Question: How is the property described in the document?
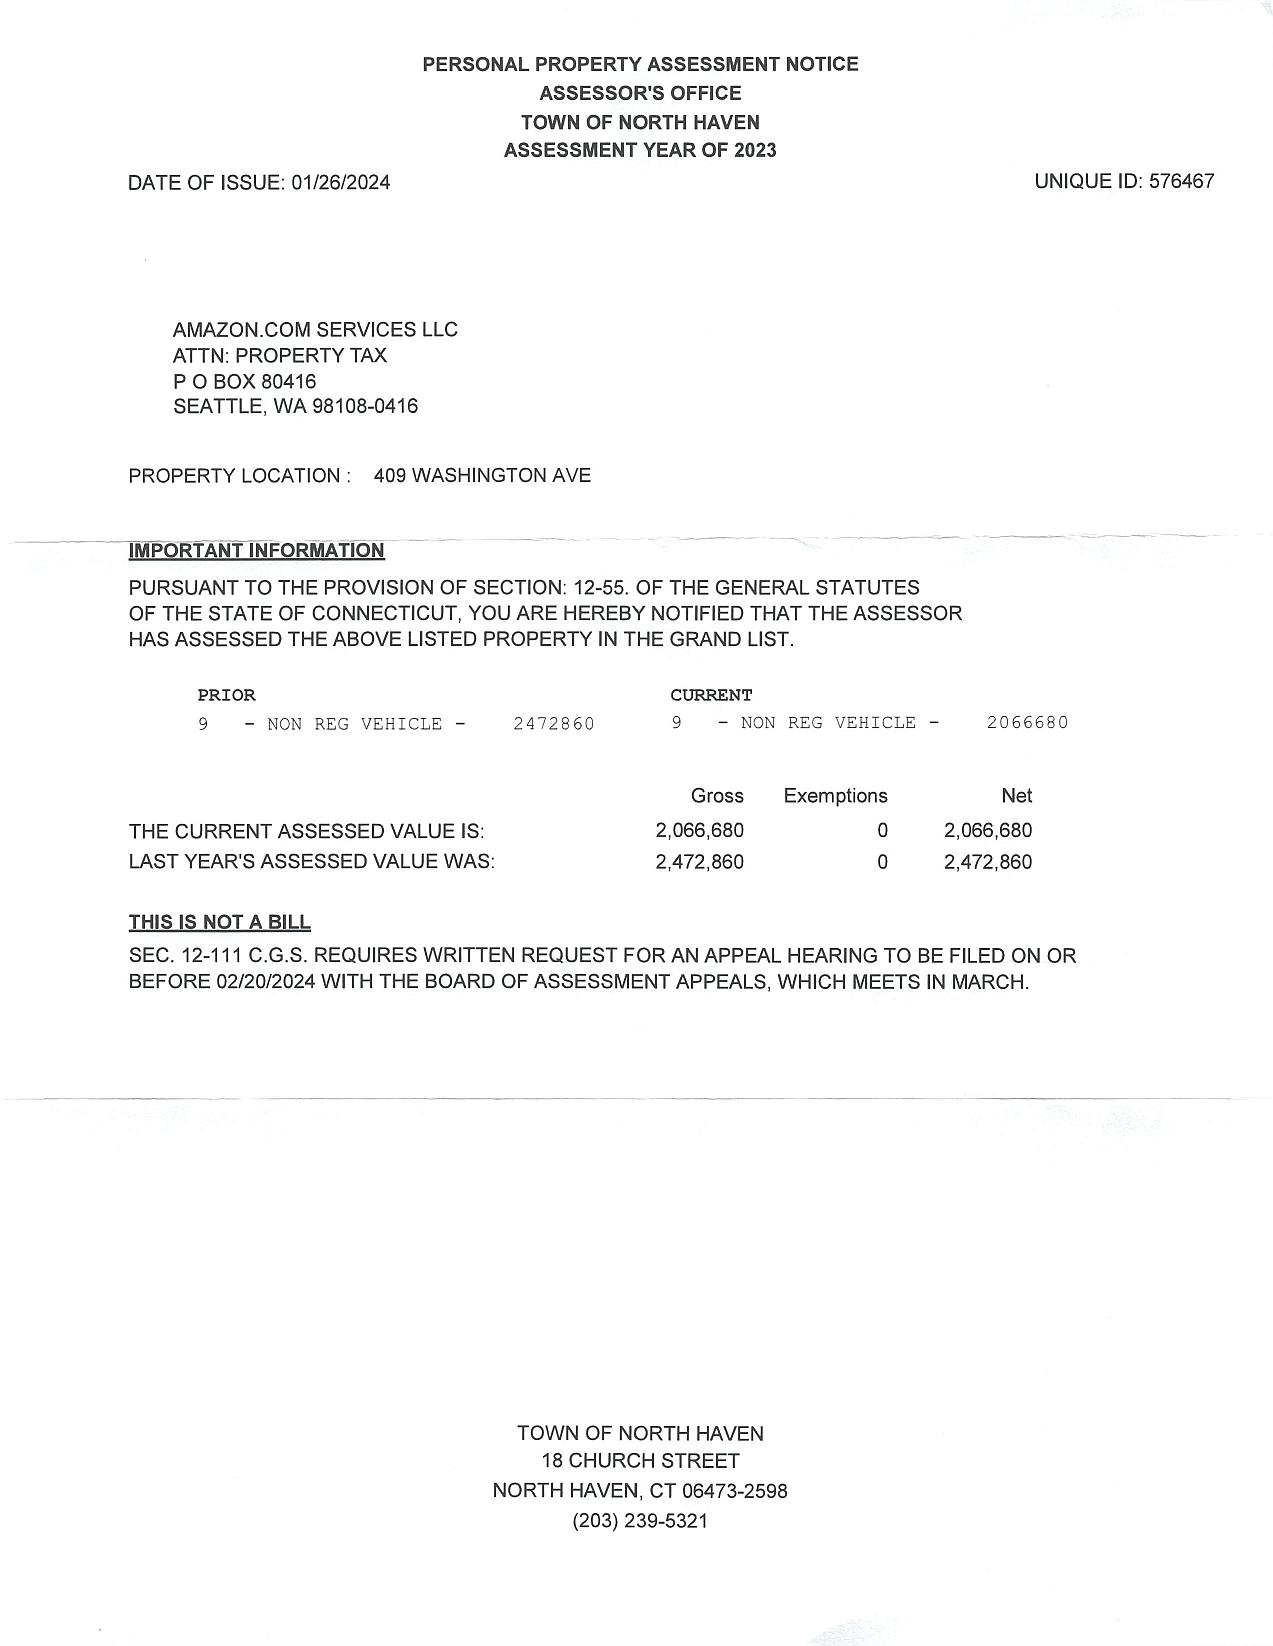
Answer: "NON REG VEHICLE"